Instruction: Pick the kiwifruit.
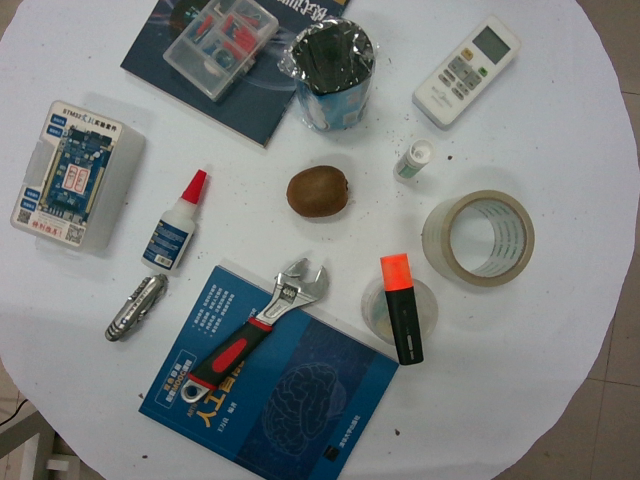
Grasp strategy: vertical